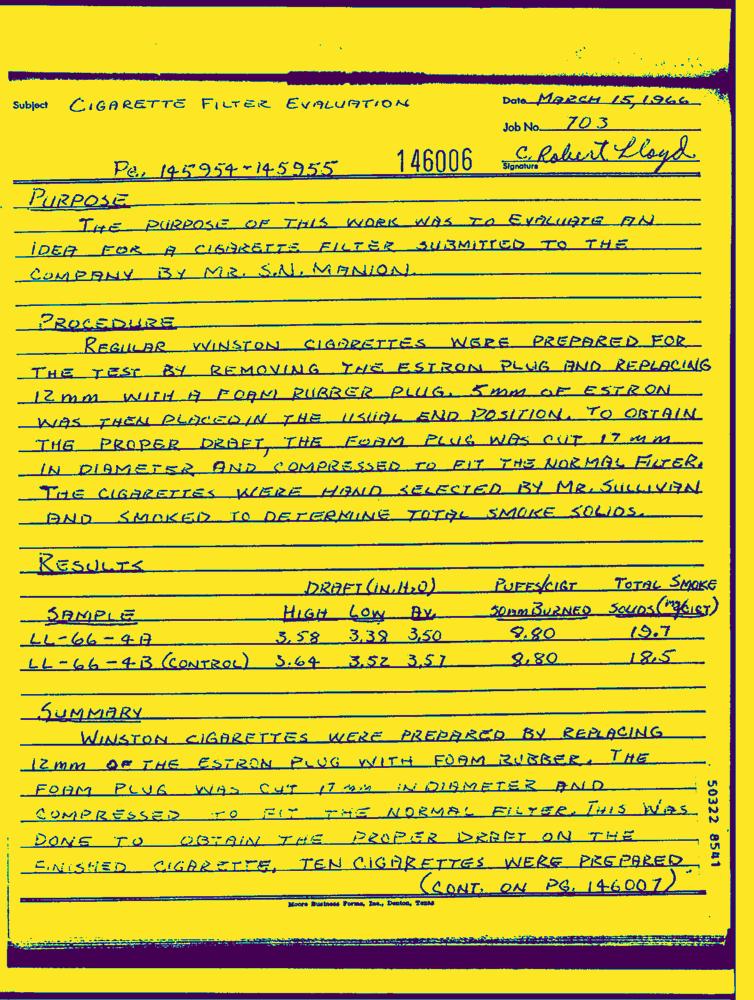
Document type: Hand-Written